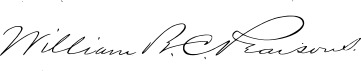
Signature of: william b c pearsons